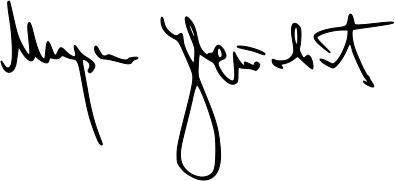
Signature of: mirko cvetković